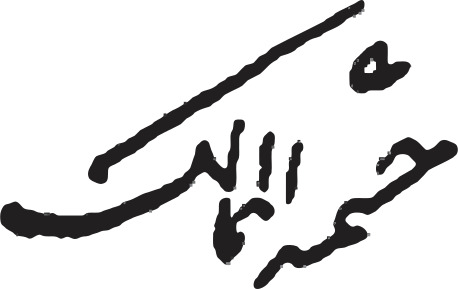
Signature of: mirza mohammad khan heshmat al mamalek